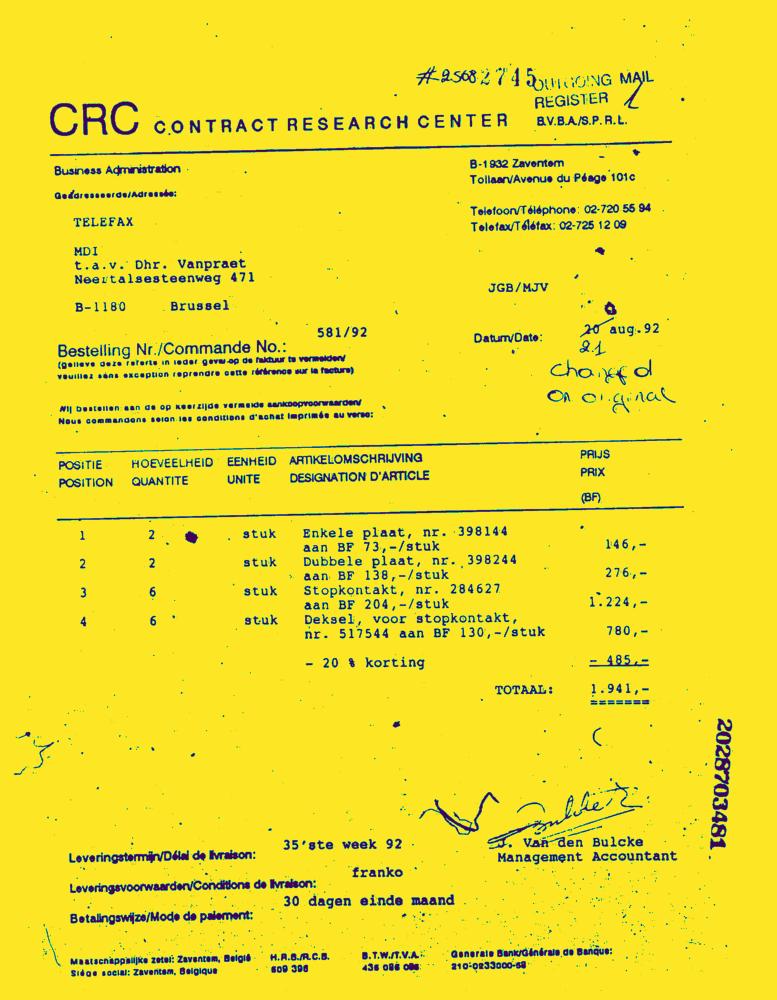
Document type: Invoice-Doc